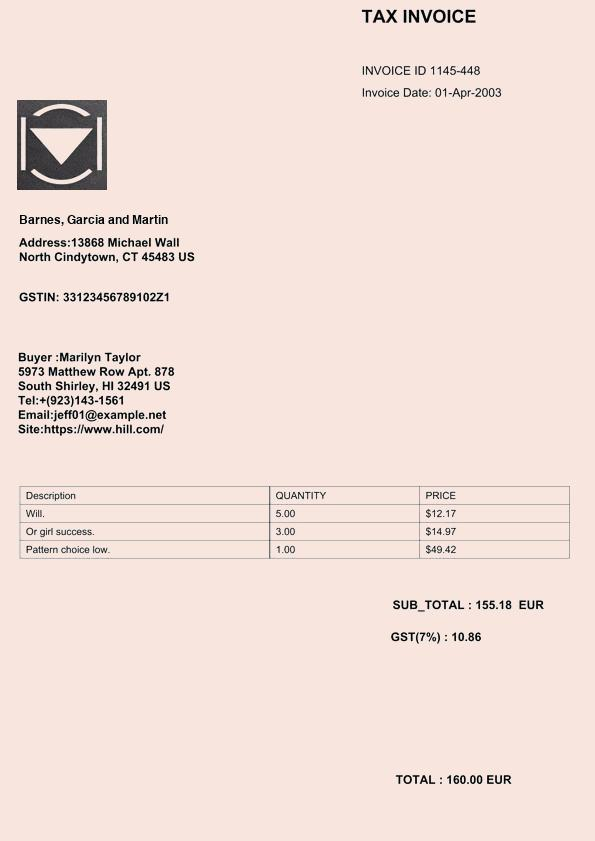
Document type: Invoice